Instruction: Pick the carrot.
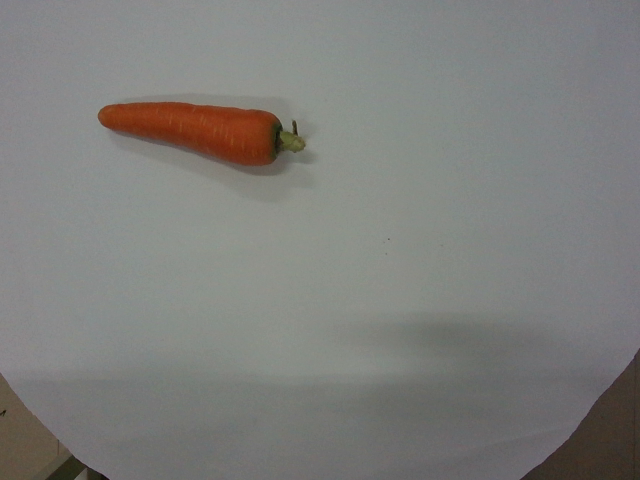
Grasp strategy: vertical